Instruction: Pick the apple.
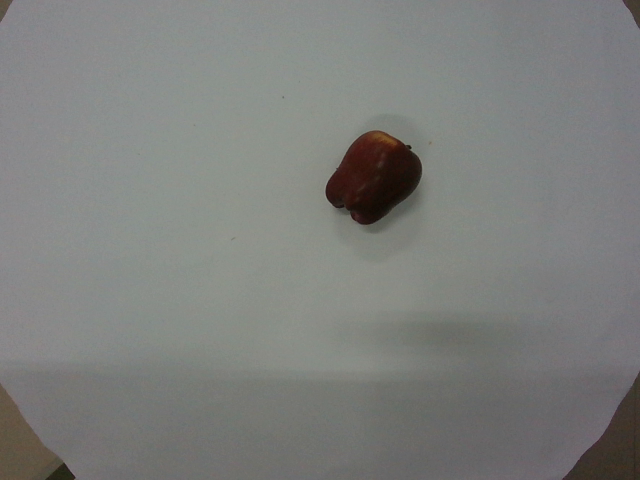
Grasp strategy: vertical